Question: What do the imaging results show?
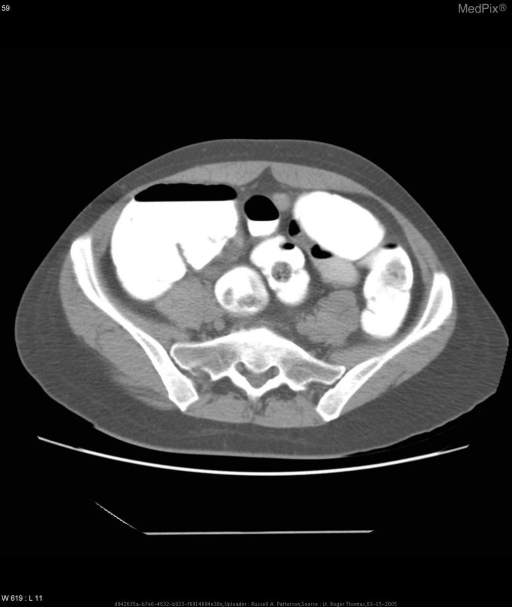
Answer: The imaging shows The appendix does not demonstrate filling of contrast.  It measures between 8-9 mm in diameter.  There is no surrounding fluid and no evidence of abscess or significant inflammatory change.  There is no evidence of adnexal mass or inflammatory bowel disease. The appendix does not demonstrate filling of contrast.  It measures between 8-9 mm in diameter.  There is no surrounding fluid and no evidence of abscess or significant inflammatory change.  There is no evidence of adnexal mass or inflammatory bowel disease..